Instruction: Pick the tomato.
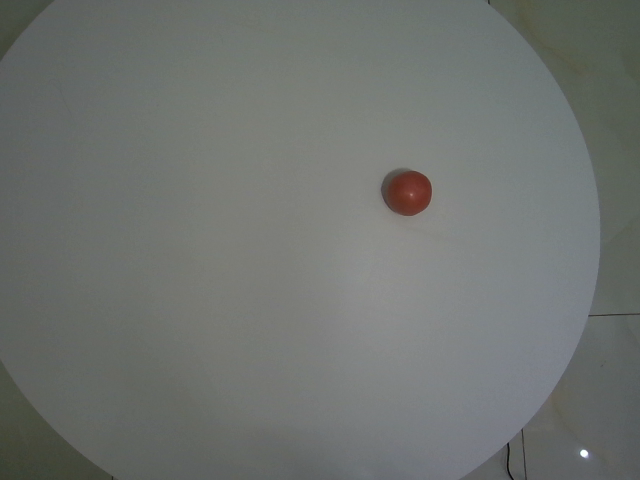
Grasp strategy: vertical